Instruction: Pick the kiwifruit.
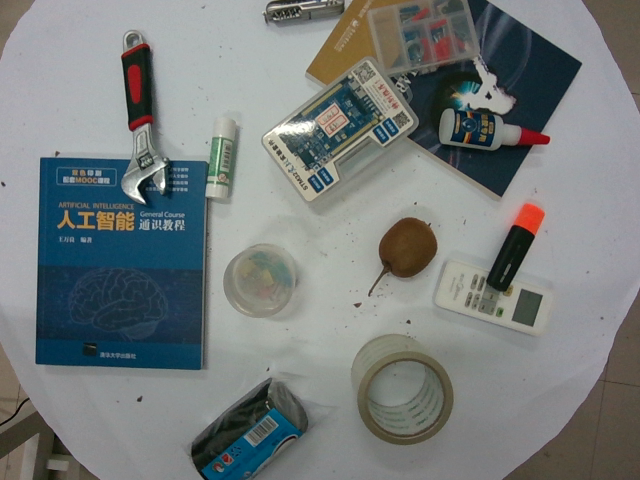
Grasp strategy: vertical